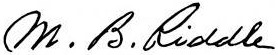
Signature of: matthew brown riddle